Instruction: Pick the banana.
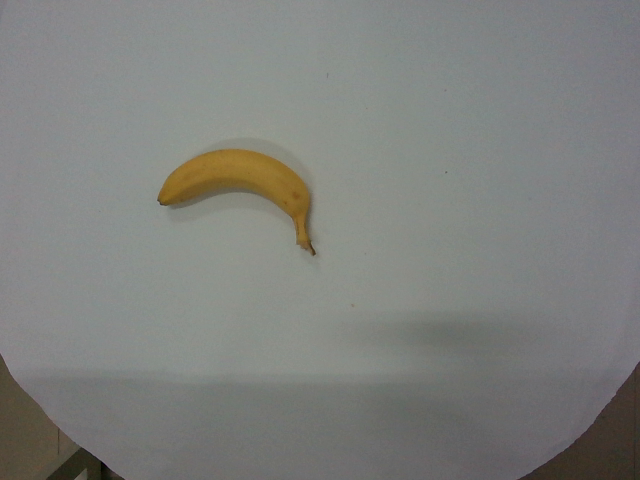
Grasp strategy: vertical